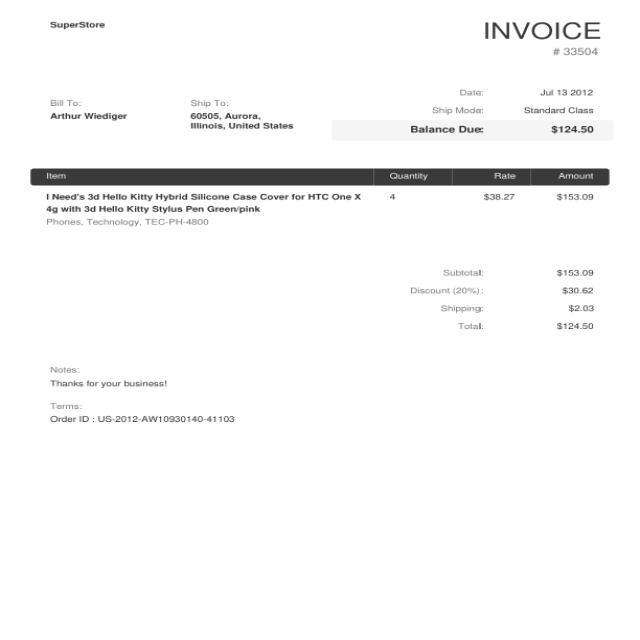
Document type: Invoice